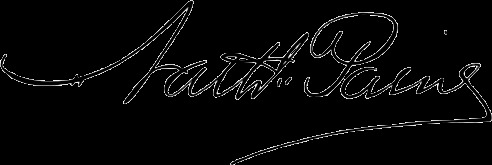
Signature of: nathaniel paine